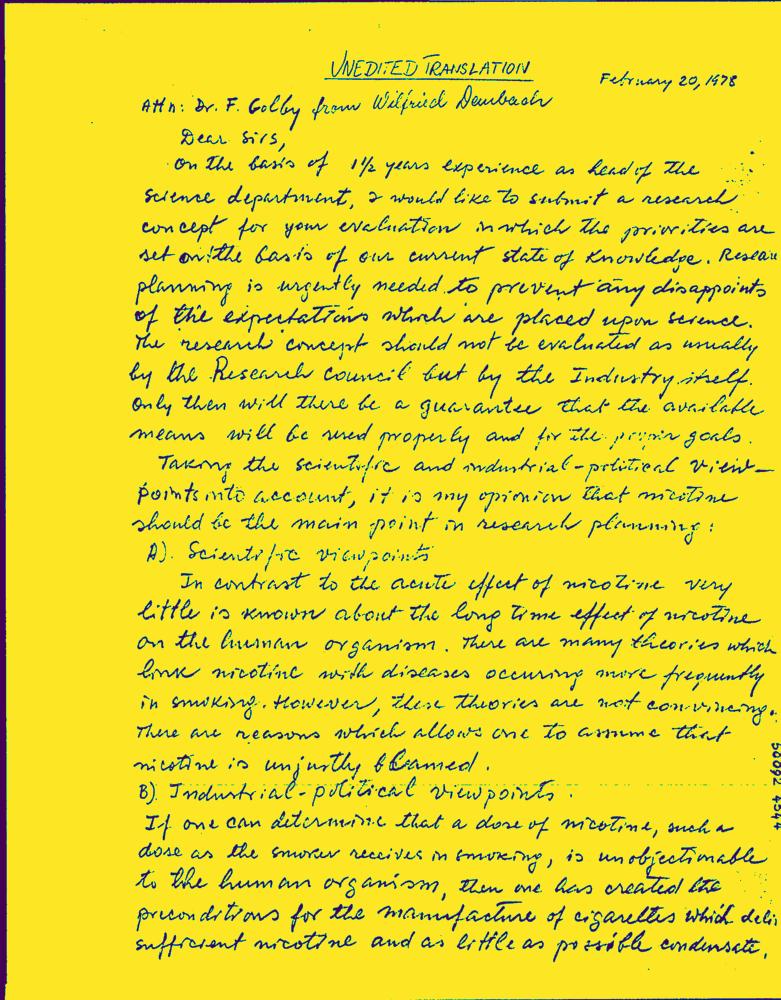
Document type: Hand-Written